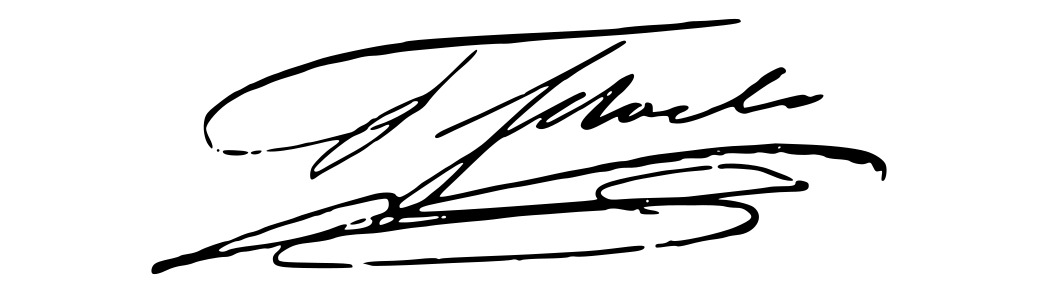
Signature of: francisco silvela